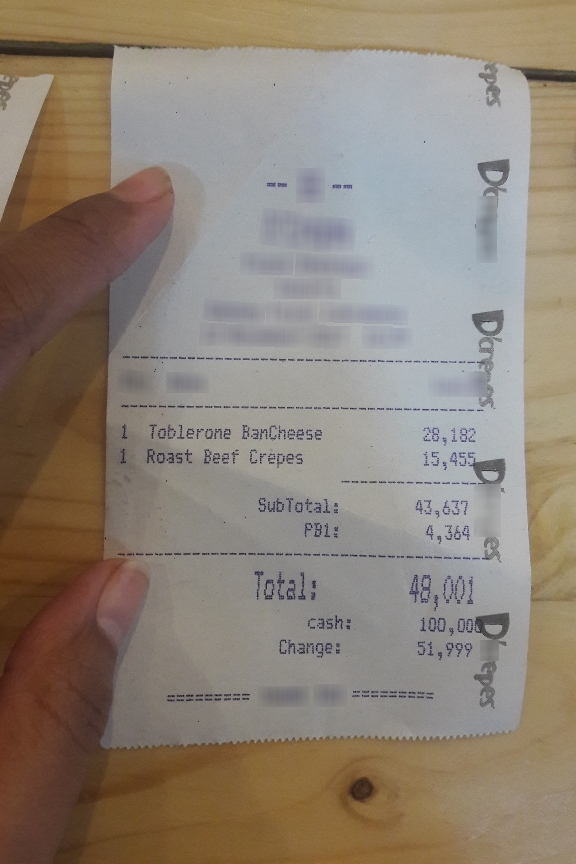
Receipt information:
subtotal: 43,637
tax: 4,364
total: 48,001
line_items: item_name: Toblerone BanCheese
item_value: 28,182
item_quantity: 1
item_name: Roast Beef Crepes
item_value: 15,455
item_quantity: 1